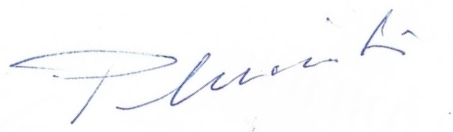
Signature of: tadeusz pluciński